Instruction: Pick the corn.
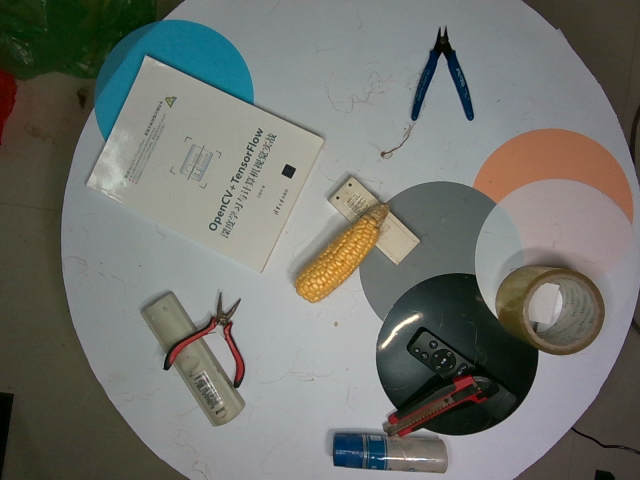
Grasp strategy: vertical